Question: What is the main concern?
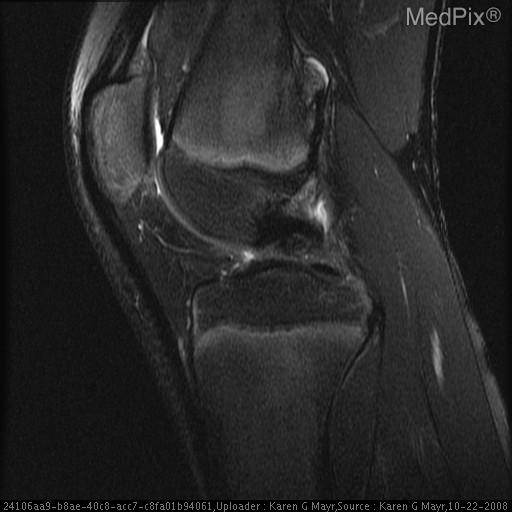
Answer: The findings suggest No evidence of arthrosis, fracture, avascular necrosis, or bone marrow edema.  There is a bony exostosis in the posteromedial aspect of the posterior distal femoral metaphysis with contiguous marrow.  The exophytic mass is well defined and measures 2-3mm.  It has increased T2 singal. The image and history is consistant with osteochondroma.

There is no evidence of meniscal or ligament tears.. Distal femur with posterior exostosis demonstrating contiguity with medullary cavity.  High T2 'cap' signal at distal aspect of exostosis.. The patient might have a history of Twisting injury.  Rule out meniscal tear..